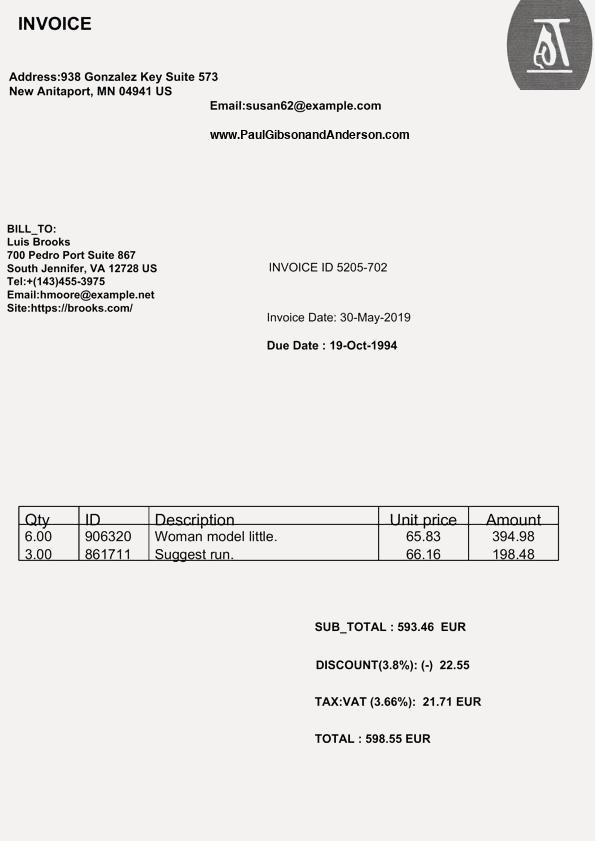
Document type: Invoice